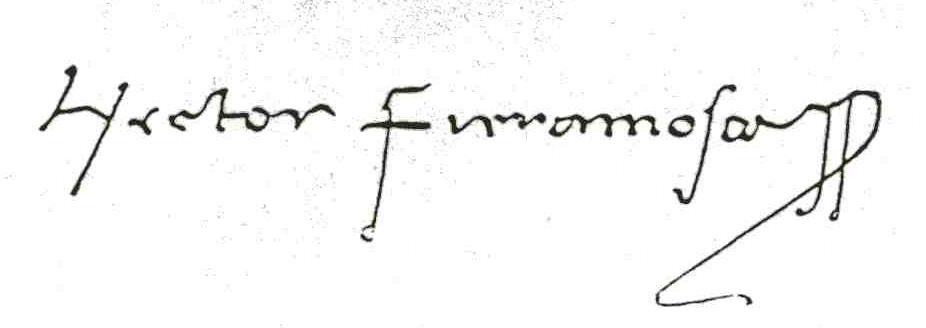
Signature of: ettore fieramosca